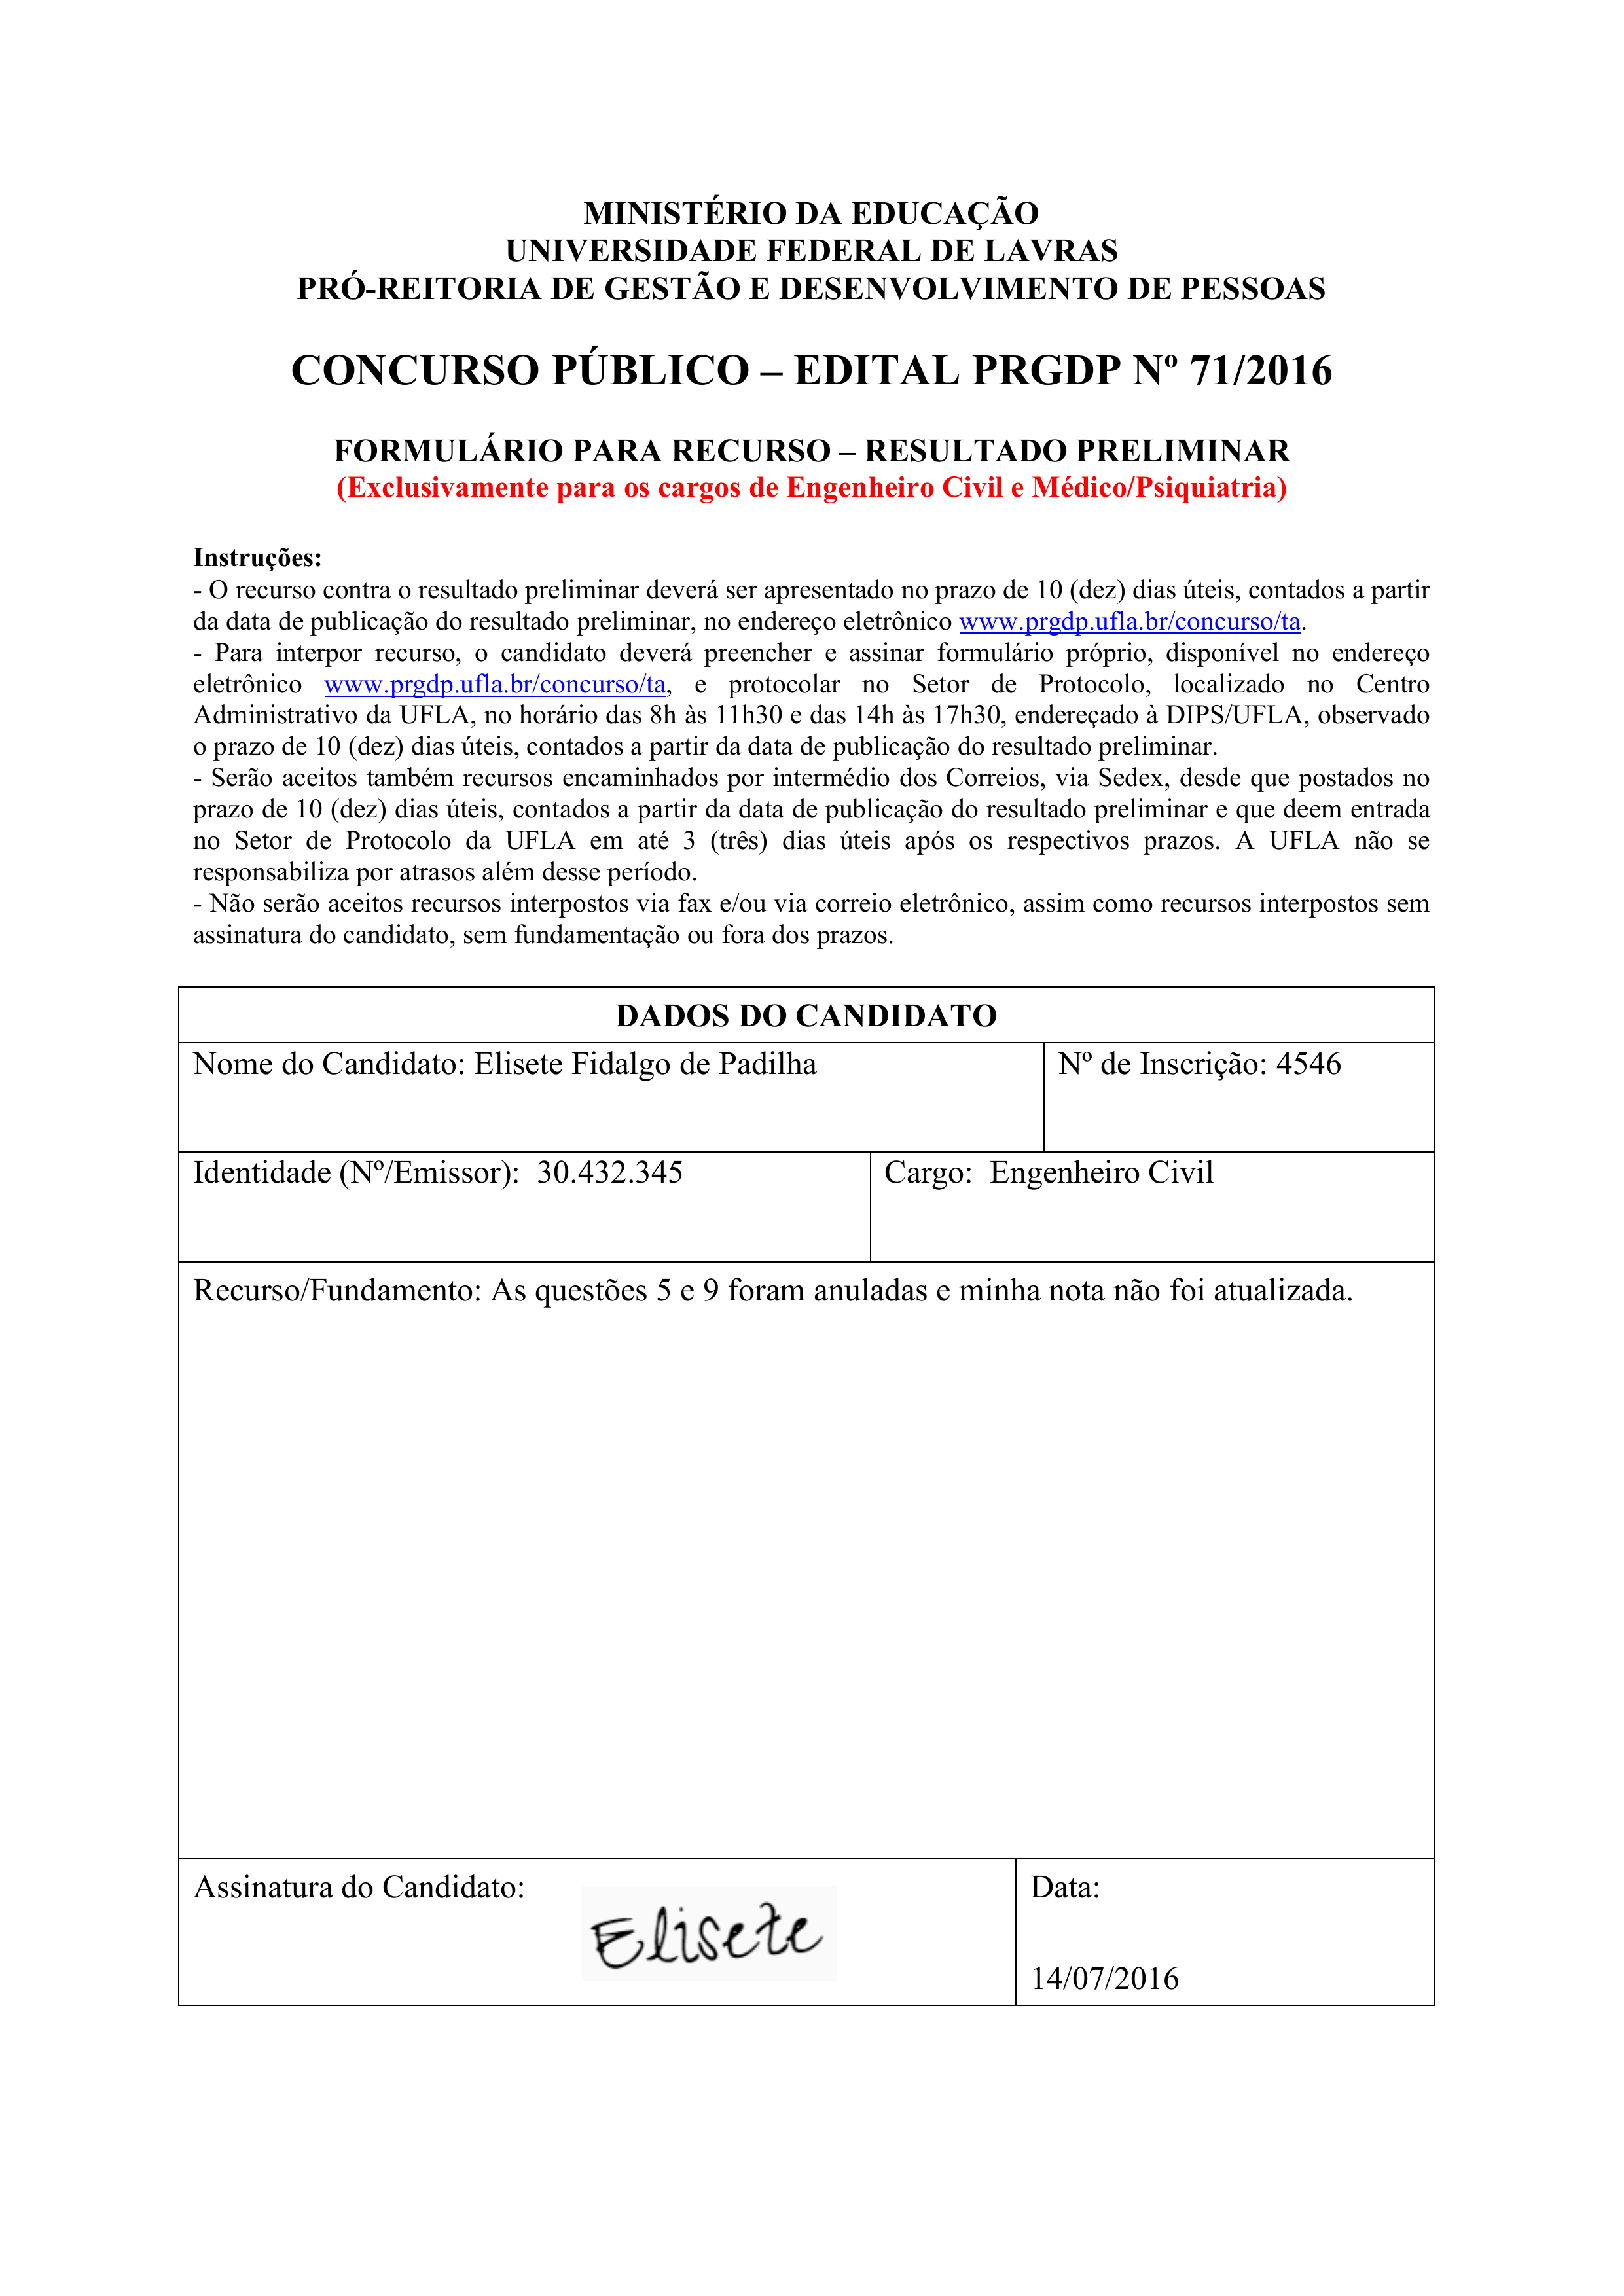
MINISTÉRIO DA EDUCAÇÃO
UNIVERSIDADE FEDERAL DE LAVRAS
PRO-REITORIA DE GESTÃO E DESENVOLVIMENTO DE PESSOAS
CONCURSO PÚBLICO - EDITAL PRGDP Nº 71/2016
FORMULÁRIO PARA RECURSO - RESULTADO PRELIMINAR
(Exclusivamente para os cargos de Engenheiro Civil e Médico/Psiquiatria)
Instruções:
- O recurso contra o resultado preliminar deverá ser apresentado no prazo de 10 (dez) dias úteis, contados a partir da data de publicação do resultado preliminar, no endereço eletrônico www.prgdp.ufla.br/concurso/ta.
- Para interpor recurso, o candidato deverá preencher e assinar formulário próprio, disponível no endereço eletrônico www.prgdp.ufla.br/concurso/ta, e protocolar no Setor de Protocolo, localizado no Centro Administrativo da UFLA, no horário das 8h às 11h30 e das 14h às 17h30, endereçado à DIPS/UFLA, observado o prazo de 10 (dez) dias úteis, contados a partir da data de publicação do resultado preliminar.
- Serão aceitos também recursos encaminhados por intermédio dos Correios, via Sedex, desde que postados no prazo de 10 (dez) dias úteis, contados a partir da data de publicação do resultado preliminar e que deem entrada no Setor de Protocolo da UFLA em até 3 (três) dias úteis apds os respectivos prazos. A UFLA não se responsabiliza por atrasos além desse período.
- Não serão aceitos recursos interpostos via fax e/ou via correio eletrônico, assim como recursos interpostos sem assinatura do candidato, sem fundamentação ou fora dos prazos.
DADOS DO CANDIDATO
Nome do Candidato:
Elisete Fidalgo de Padilha
Nº de Inscrição:
4546
Identidade (Nº/Emissor):
30.432.345
Cargo:
Engenheiro Civil
Recurso/Fundamento:
As questões 5 e 9 foram anuladas e minha nota não foi atualizada.
Data:
14/07/2016
Assinatura do Candidato: